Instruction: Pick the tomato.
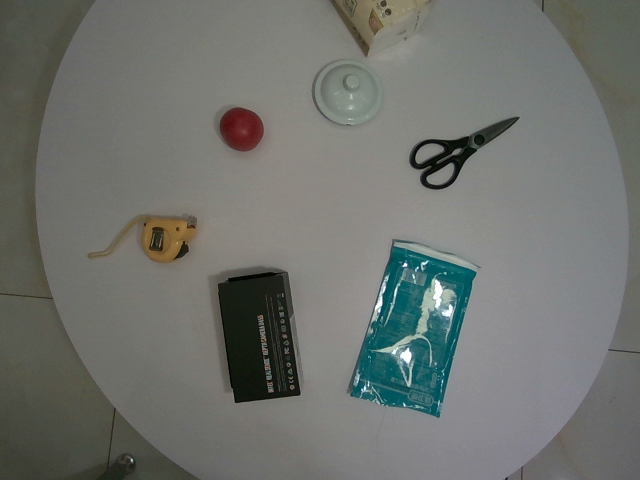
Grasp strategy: vertical